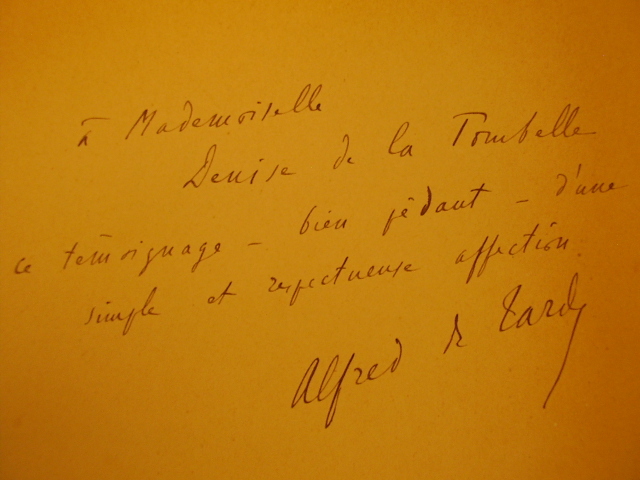
Signature of: alfred de tarde